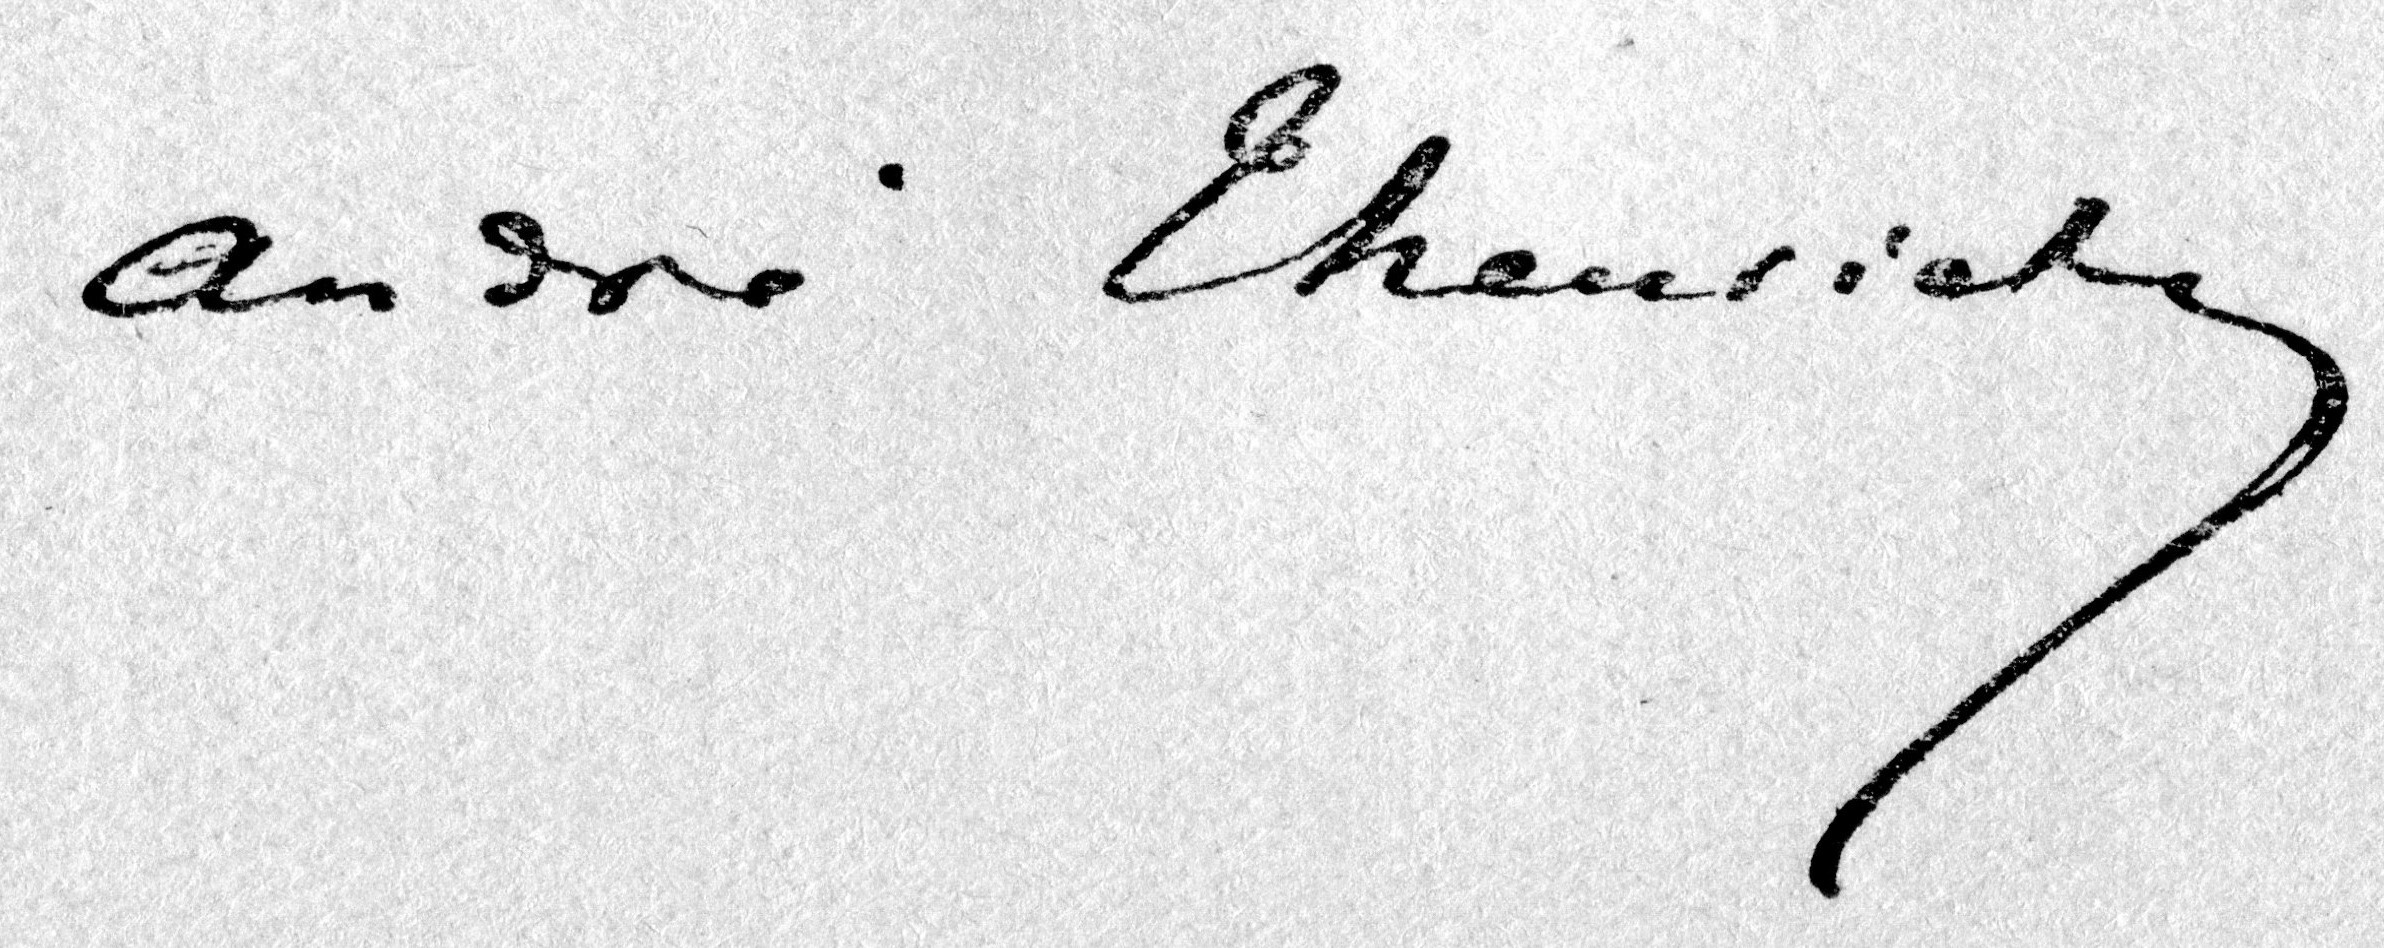
Signature of: andré theuriet